Question: What type of tax is indicated in the document, personal property or real estate?
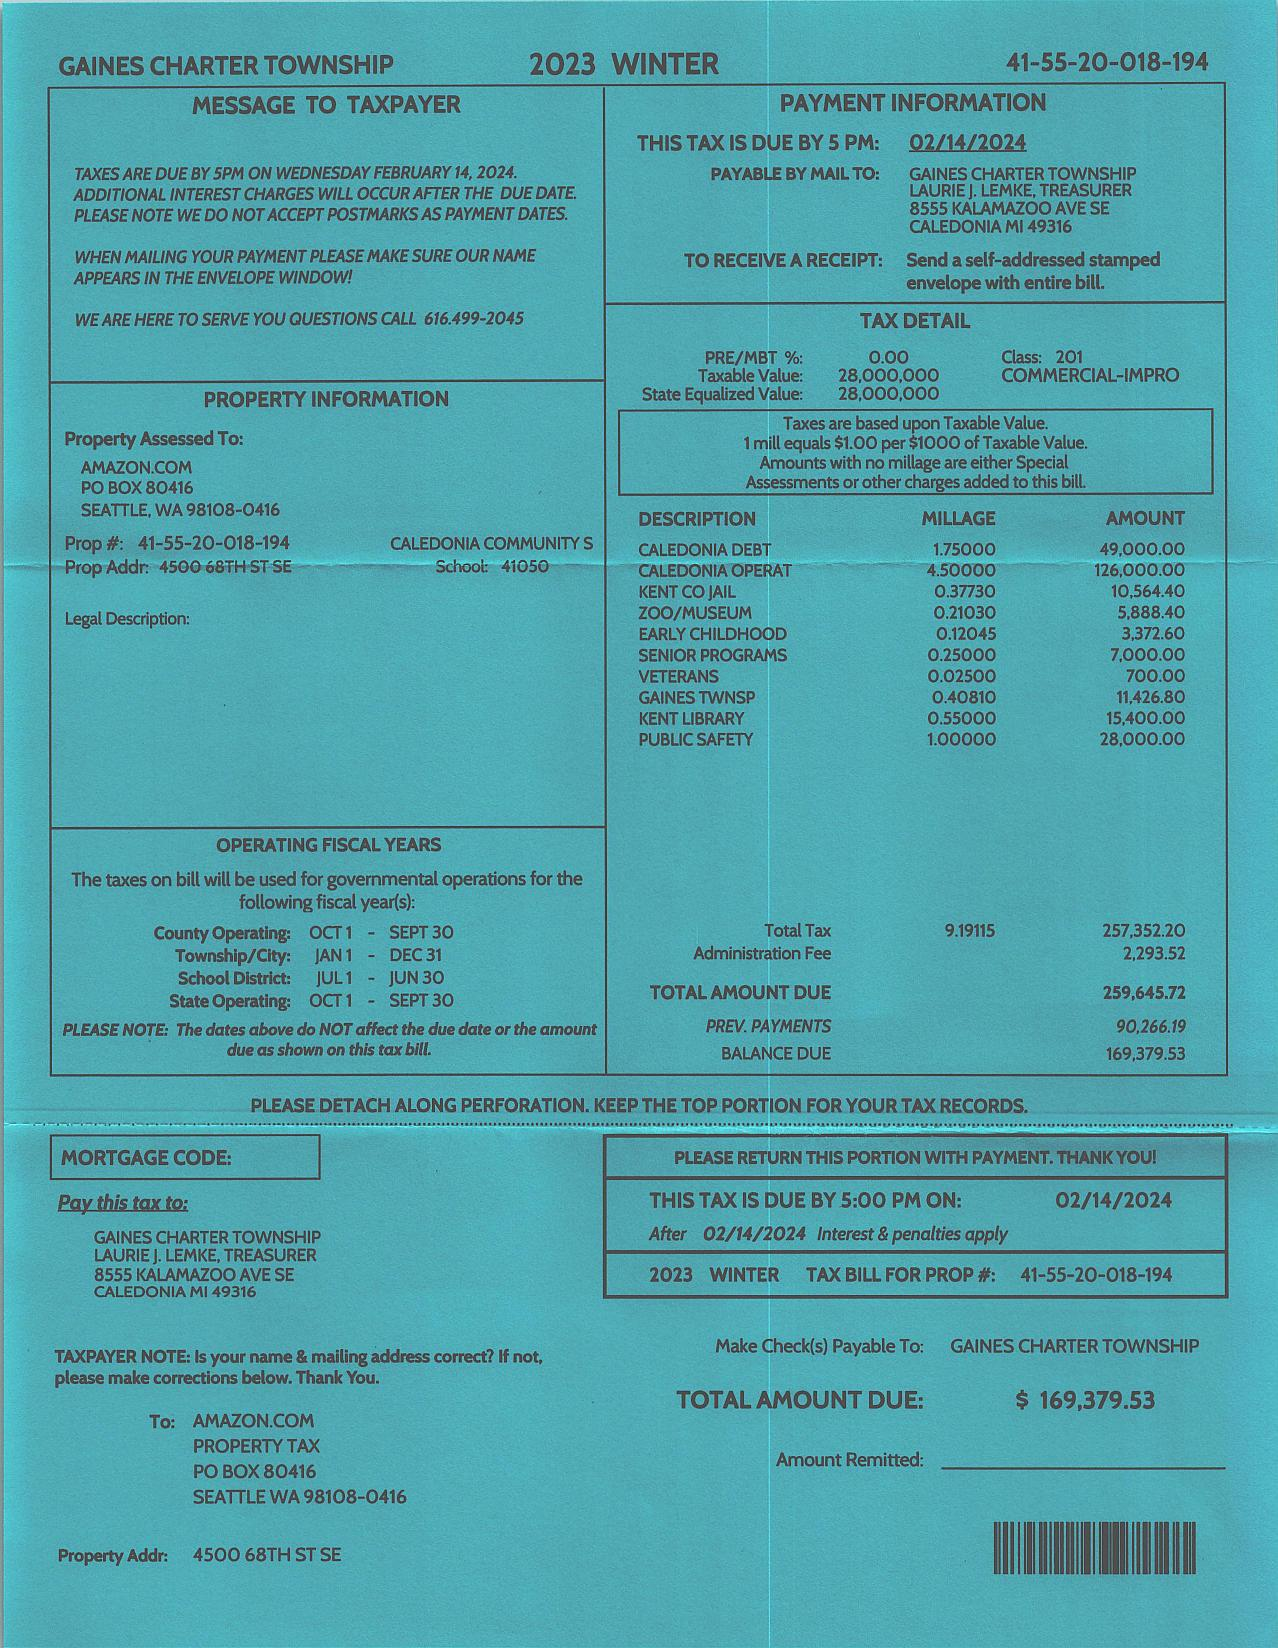
Answer: "Property Tax"